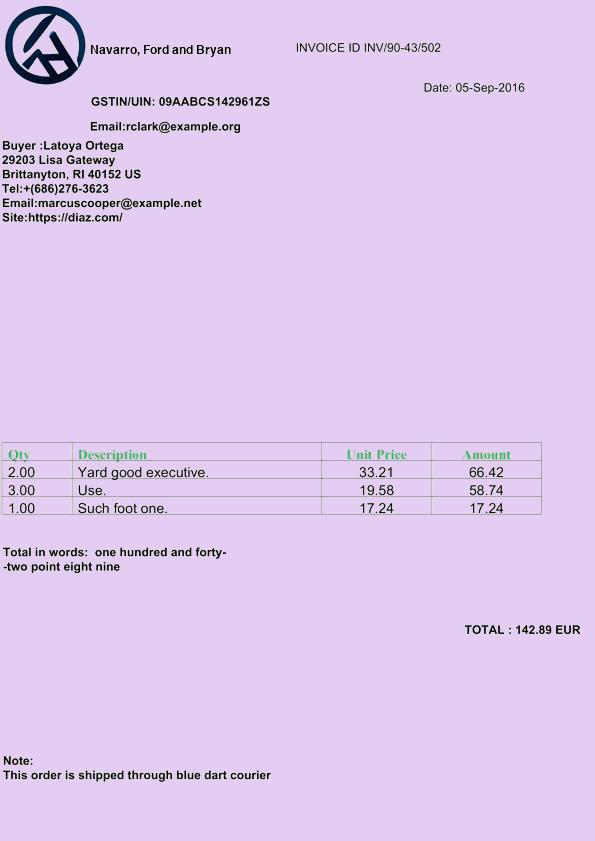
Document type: Invoice